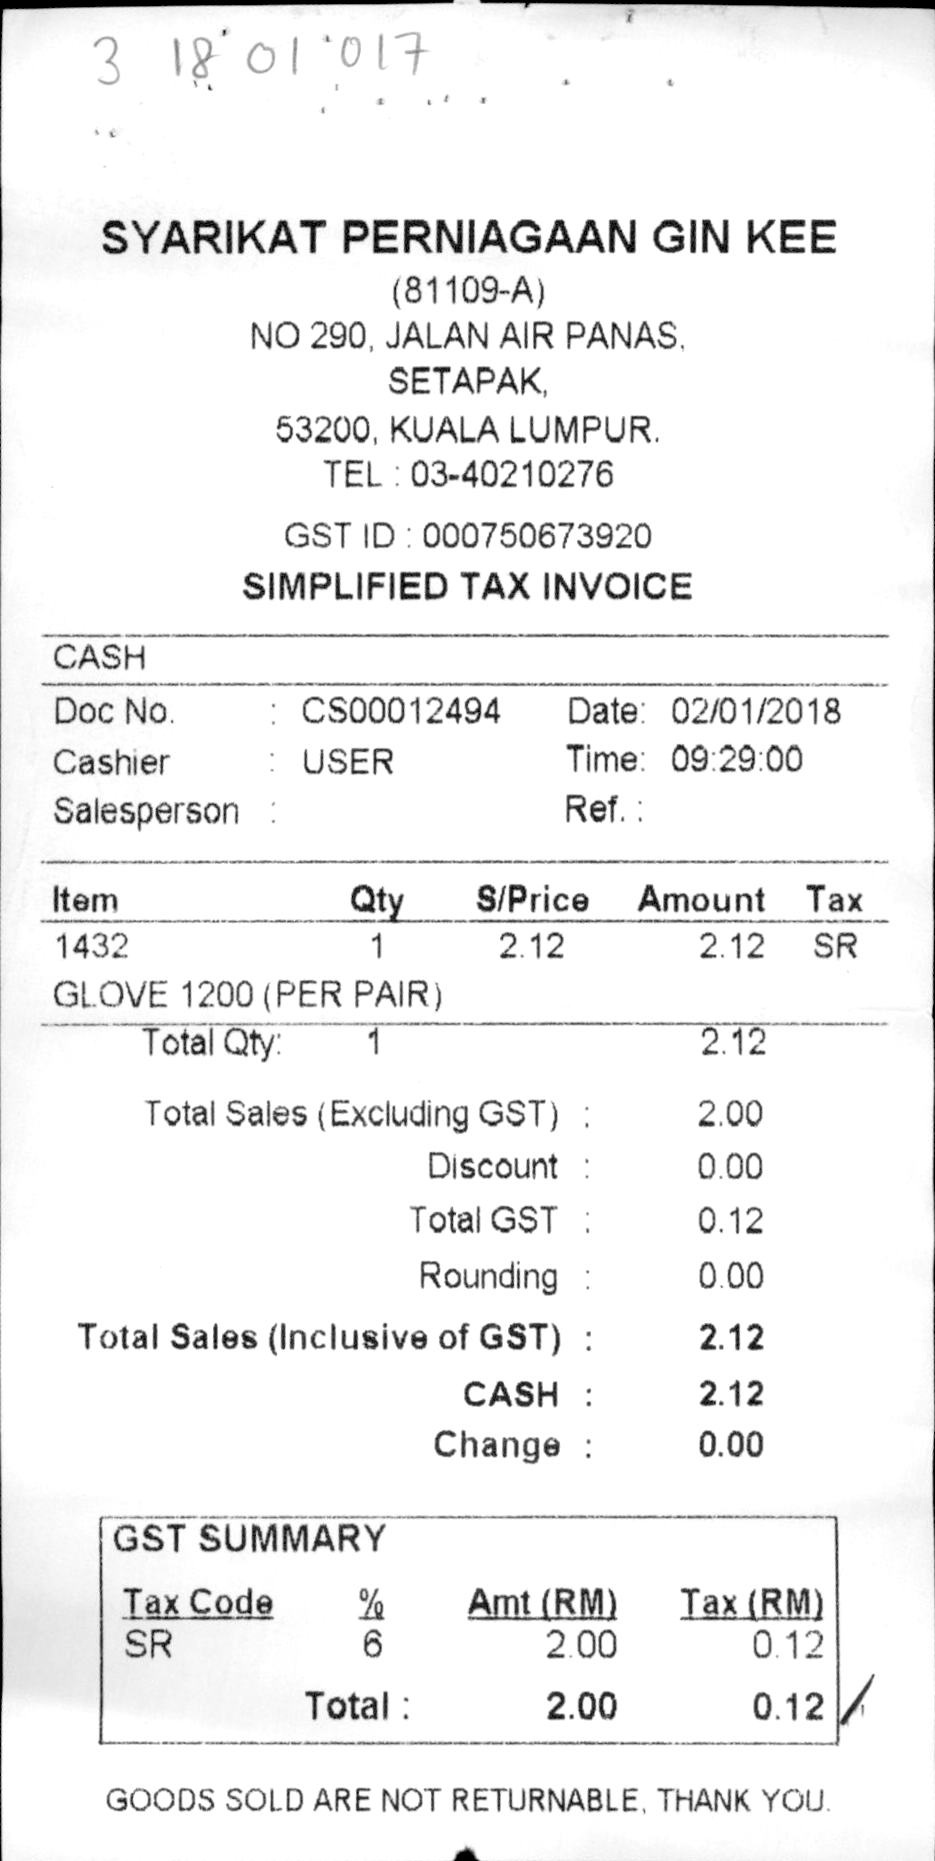
SYARIKAT PERNIAGAAN GIN KEE
(81109-A)
NO 290, JALAN AIR PANAS,
SETAPAK,
53200, KUALA LUMPUR
TEL : 03-40210276
GST ID : 000750673920
SIMPLIFIED TAX INVOICE
CASH
DOC NO.
GOODS SOLD ARE NOT RETURNABLE, THANK YOU.
: CS00012494
DATE: 02/01/2018
CASHIER
: USER
0.12
TIME: 09:29:00
SALESPERSON :
REF. :
ITEM
QTY
S/PRICE
AMOUNT
TAX
1432
1
2.12
2.12
SR
GLOVE 1200 (PER PAIR)
TOTAL QTY:
1
2.12
TOTAL SALES (EXCLUDING GST) :
2.00
DISCOUNT :
0.00
TOTAL GST :
0.12
ROUNDING :
0.00
TOTAL SALES (INCLUSIVE OF GST) :
2.12
CASH :
2.12
CHANGE :
0.00
GST SUMMARY
TAX CODE
%
AMT(RM)
TAX(RM)
SR
6
2.00
0.12
TOTAL:
2.00